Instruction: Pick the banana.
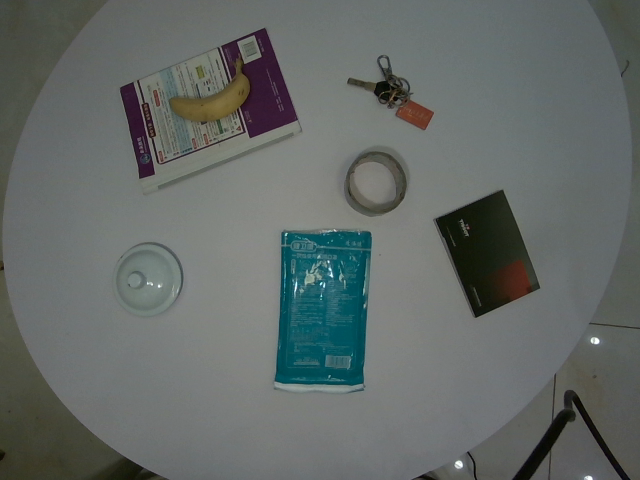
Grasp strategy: vertical